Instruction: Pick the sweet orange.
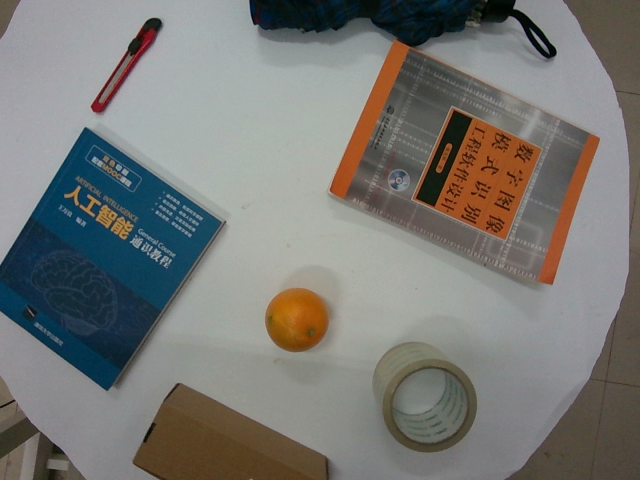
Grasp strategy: vertical